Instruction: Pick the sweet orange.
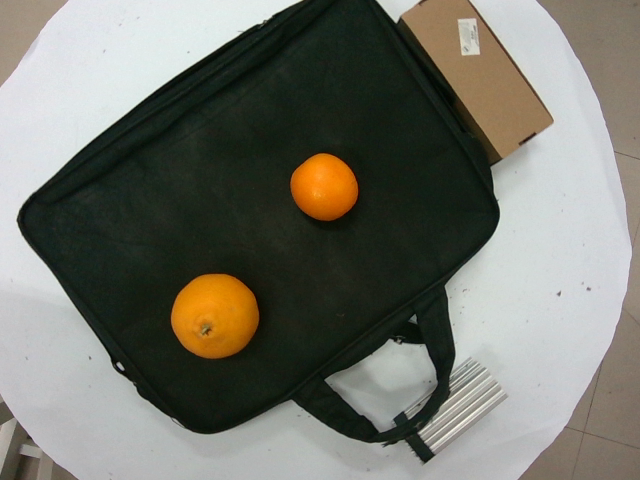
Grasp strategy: vertical